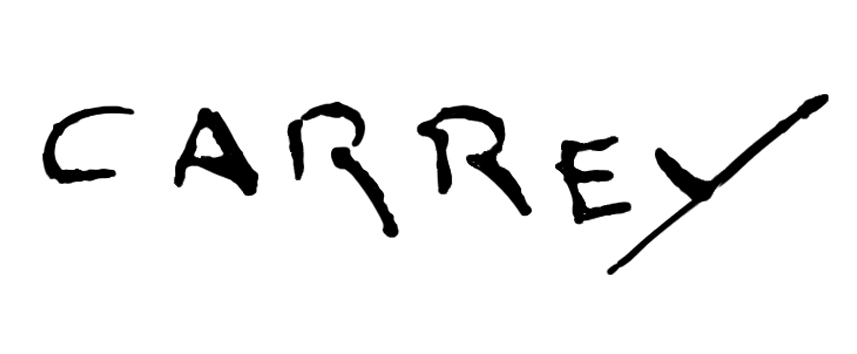
Signature of: paul carrey